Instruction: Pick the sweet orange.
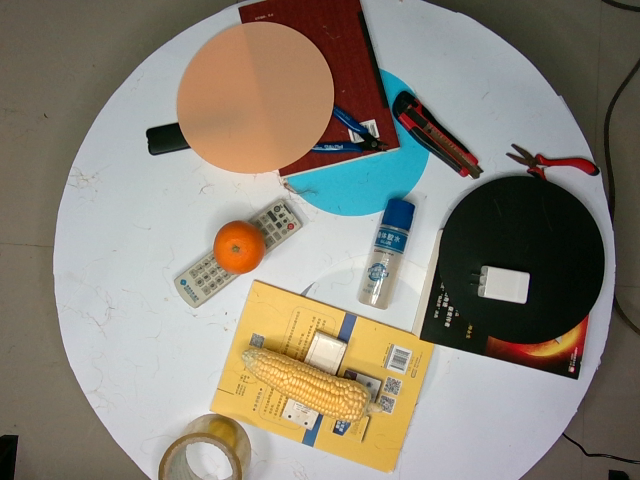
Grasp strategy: vertical